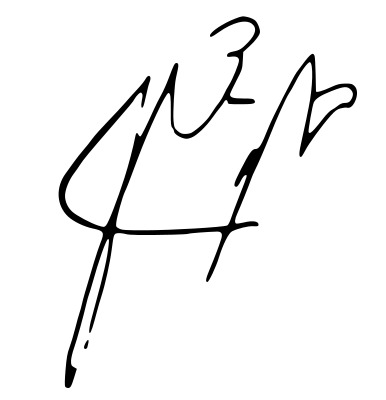
Signature of: yitzhak ben zvi